Question: What is the mailing or notice date provided in the document?
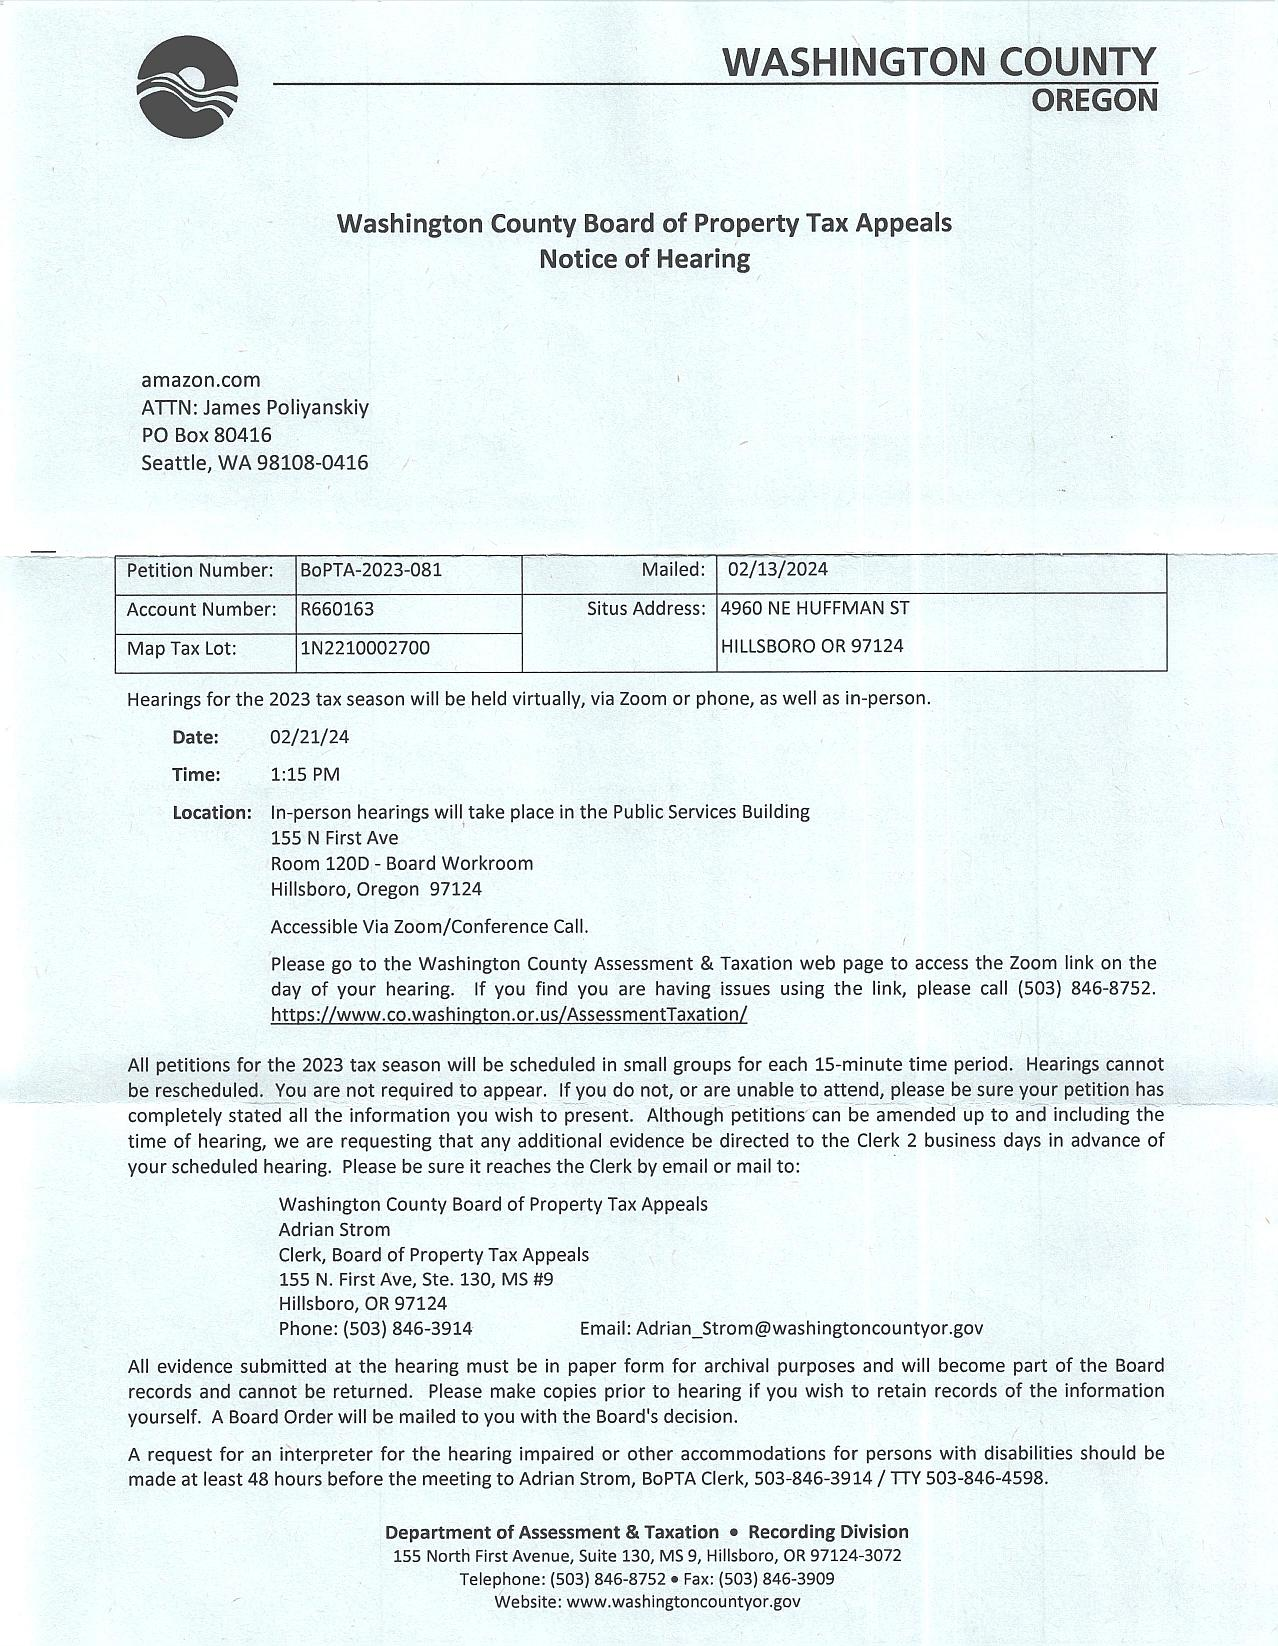
Answer: "2/13/24"